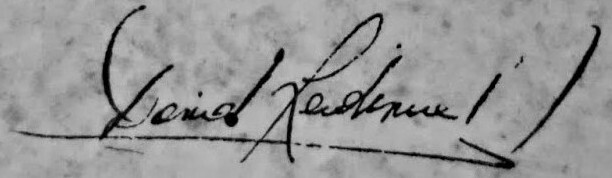
Signature of: david ledesma vásquez